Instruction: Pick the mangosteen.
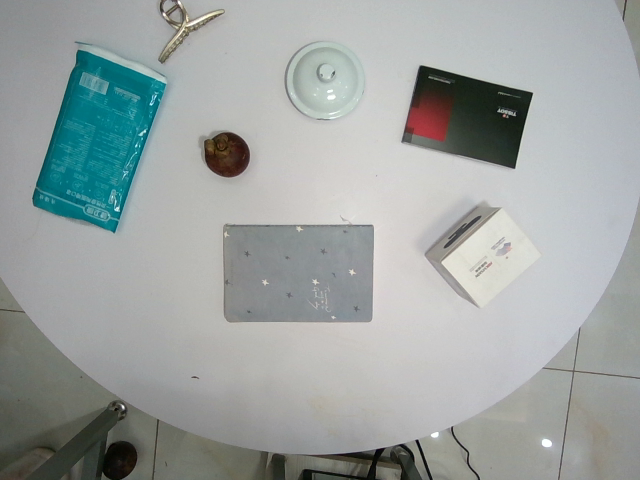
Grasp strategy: vertical